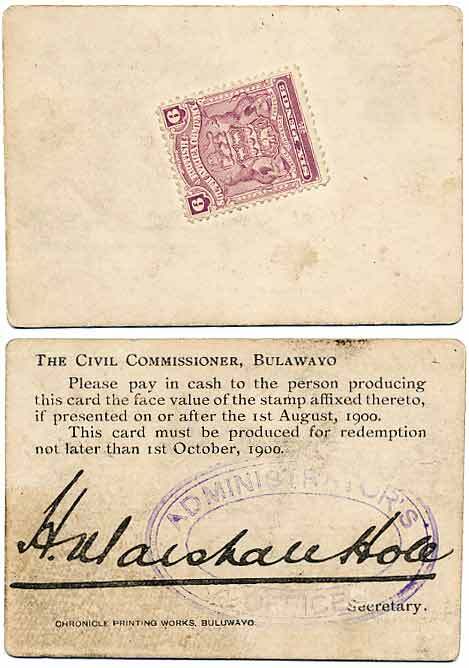
Signature of: hugh marshall hole